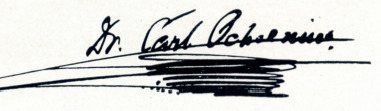
Signature of: carl christian ochsenius